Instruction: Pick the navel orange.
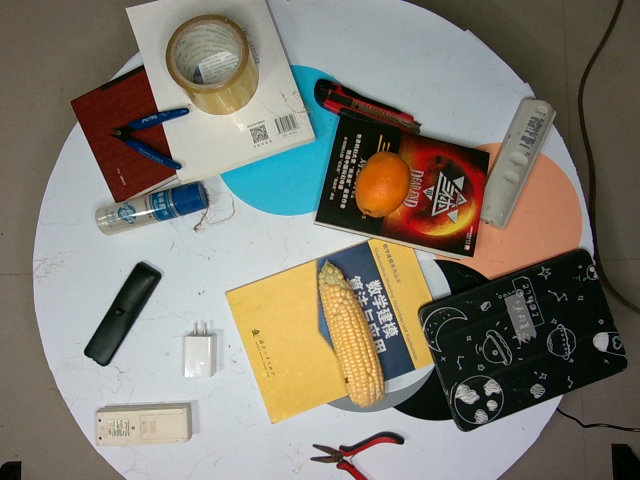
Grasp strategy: vertical